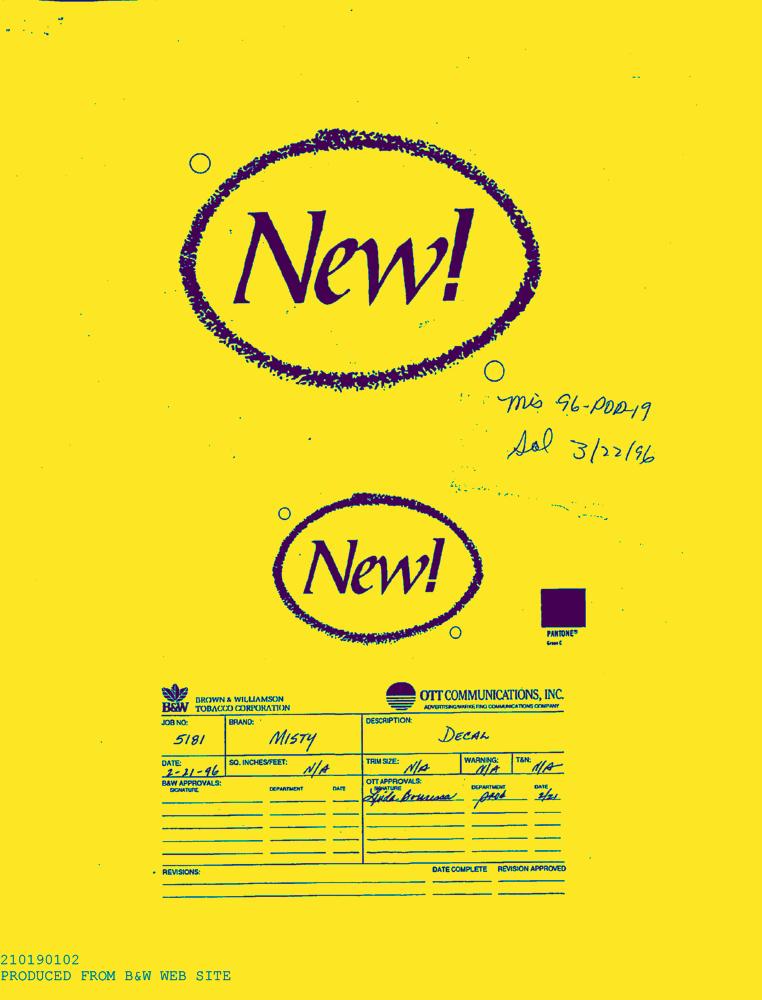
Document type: AD